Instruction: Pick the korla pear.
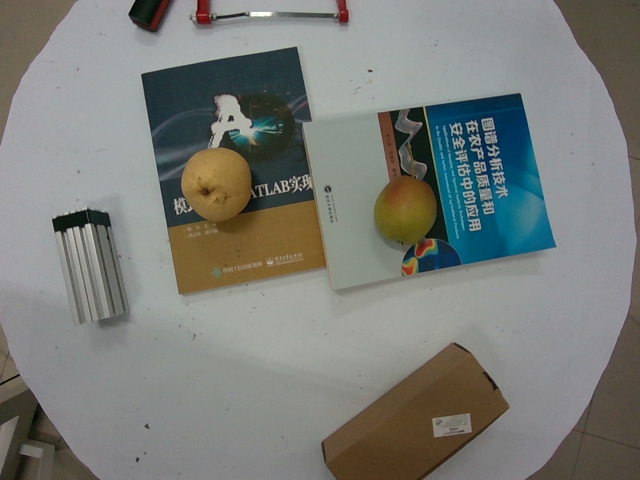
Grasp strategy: vertical